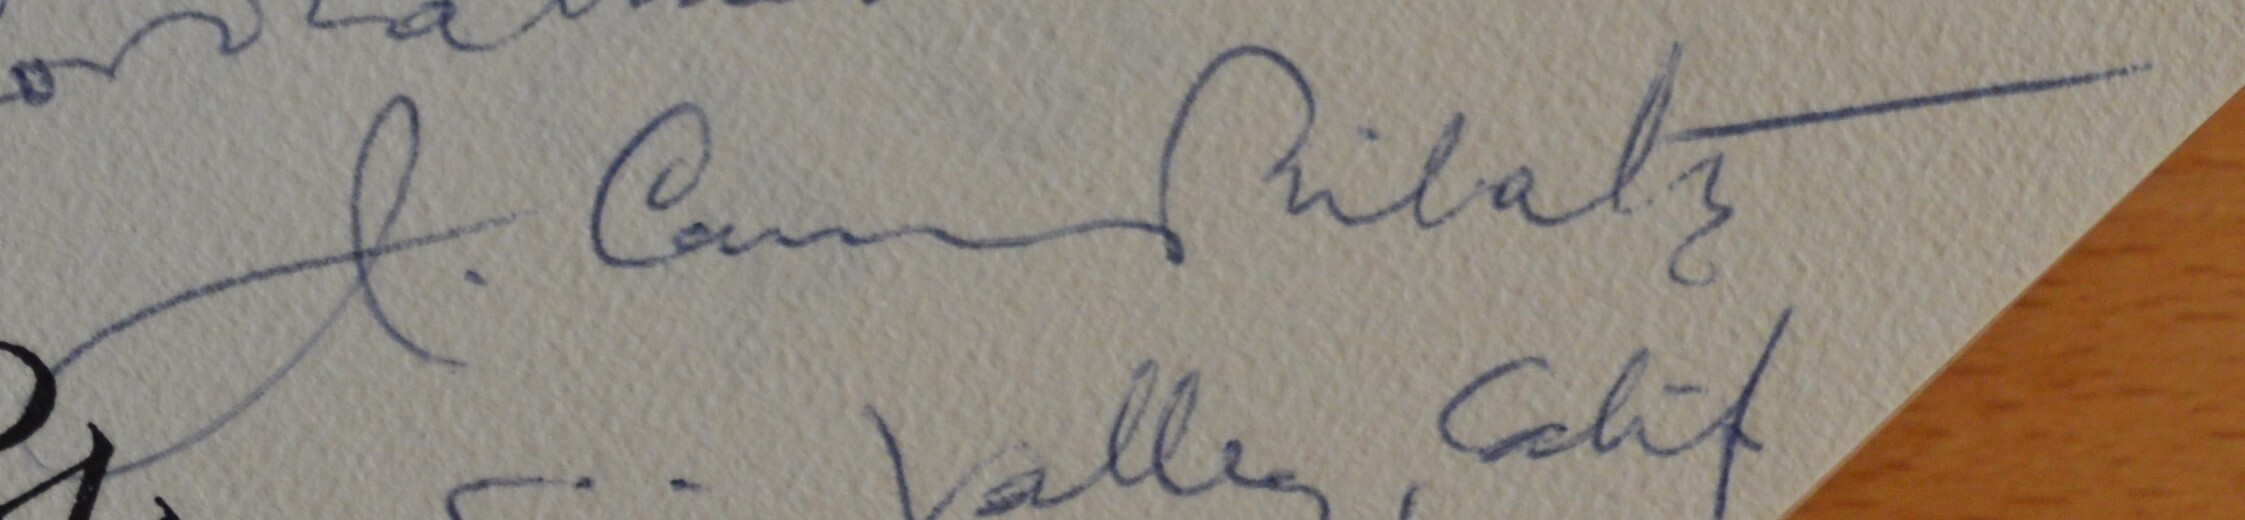
Signature of: josep carner i ribalta